Question: What is the mailing or notice date provided in the document?
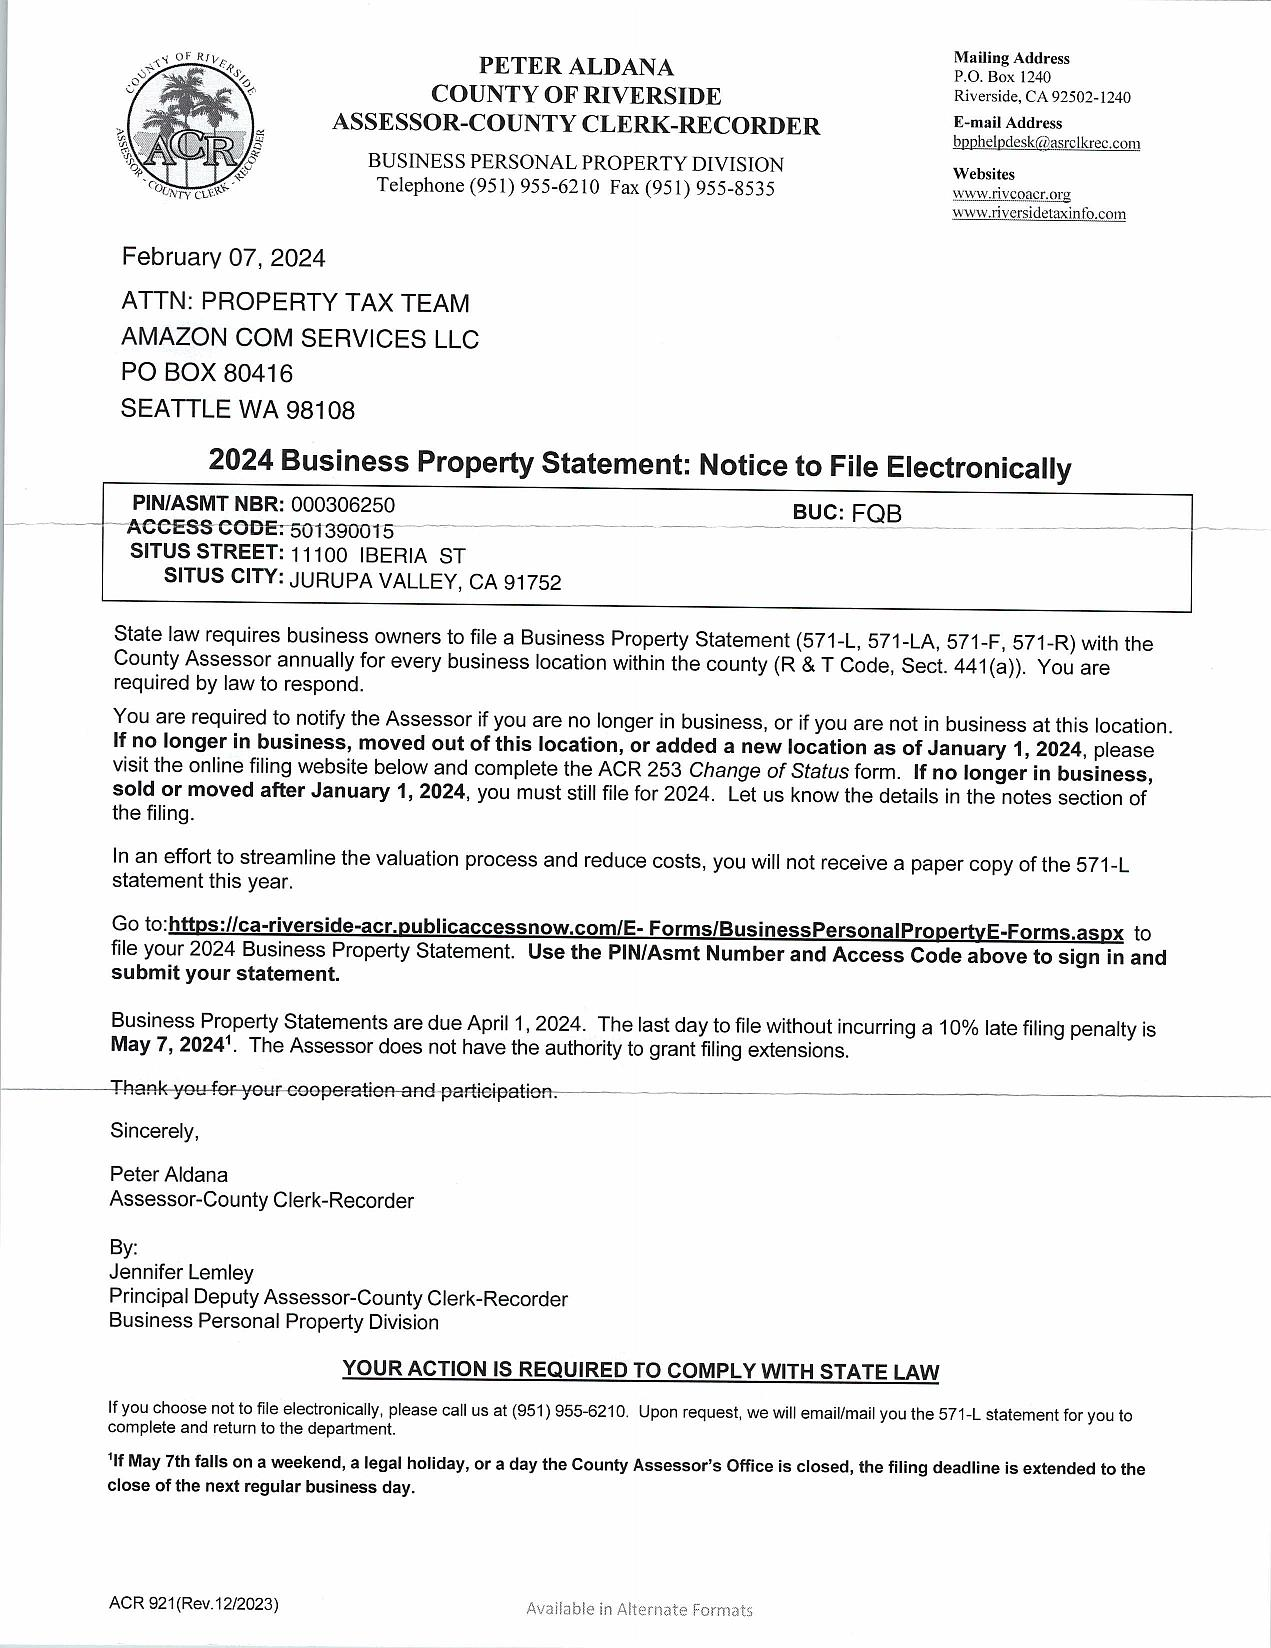
Answer: "7-Feb-24"